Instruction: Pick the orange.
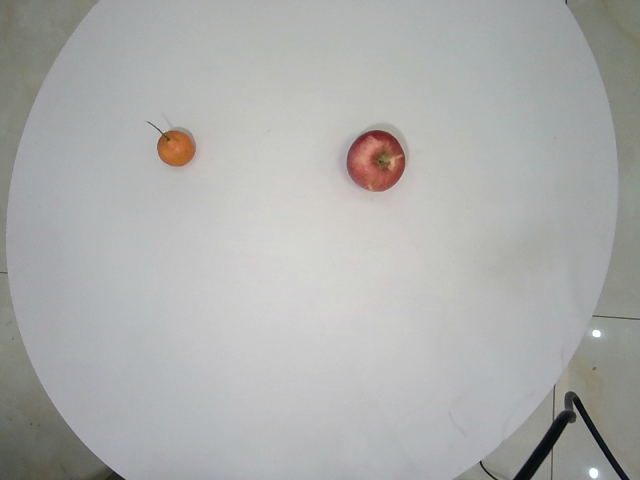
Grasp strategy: vertical